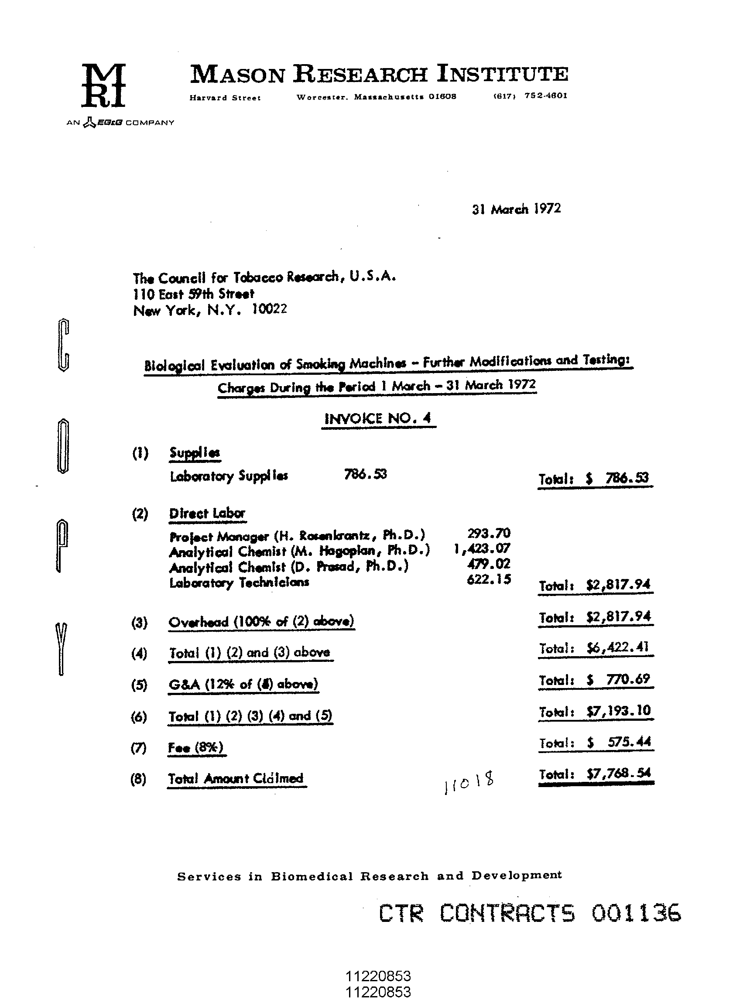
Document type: Invoice